Question: Describe the condition in detail:
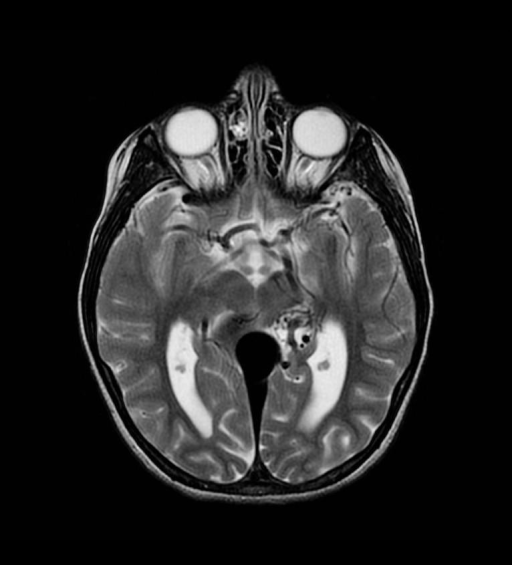
Answer: The disease is discussed as: The vein of Galen is a short but large diameter vein that drains the paired internal cerebral veins and the two basal veins of Rosenthal into the straight sinus. It is just posterior to the pineal gland, in the quadrigeminal plate cistern. This vein probably arises from remnants of the posterior median prosencephalic vein of Markowski.

By tradition, an aneurysmal enlargement of a midline venous structure in this location has been called a "Vein of Galen Aneurysm". However, the true origin of this dilated vascular structure is probably persistence of the anterior portion of the median prosencephalic vein (ProsV) of Markowski.  In many patients with this malformation, there is no "classic" vein of Galen; and, often, there is no straight sinus.  Instead, the dilated remnant of the ProsV drains into upward directed "falcine sinus".

These lesions most often result from vascular shunts developing between the early choroidal arteries and the deep or midline veins, during the  6th to 11th week of gestation. At this time in development, the brain is primarily supplied by multiple choroidal arteries, then - later - the circle of Willis.

These AV shunts persist, preventing involution of the anterior prosencephalic vein.  A persistent falcine vein is often present, that drains the ProsV into the straight sinus or superior sagittal sinus.

Vein Of Galen Malformation Symptoms, Signs
•  Childhood
» High Output Failure
» Persistent Ductus
» Hydrocephalus
» Cranial Bruit/Thrill
•  Adult
» Asymptomatic
» Pineal Symptoms

•  Vein Of Galen Malformation Types/Causes
» Parenchymal AVM (Shunt)
» Direct Fistulae To VOG
» Dural Fistula Draining into VOG
» Sinus Thrombosis (Intrauterine)
» Hypoplastic Straight Sinus

•  Hydrocephalus is very common in childhood
» Mechanical
  - Aqueductal Obstruction from compression of tectum
» Impaired CSF Resorption
  - Venous Hypertension

UoR Teaching File - http://www.urmc.rochester.edu/smd/Rad/neurocases/Neurocase06.htm